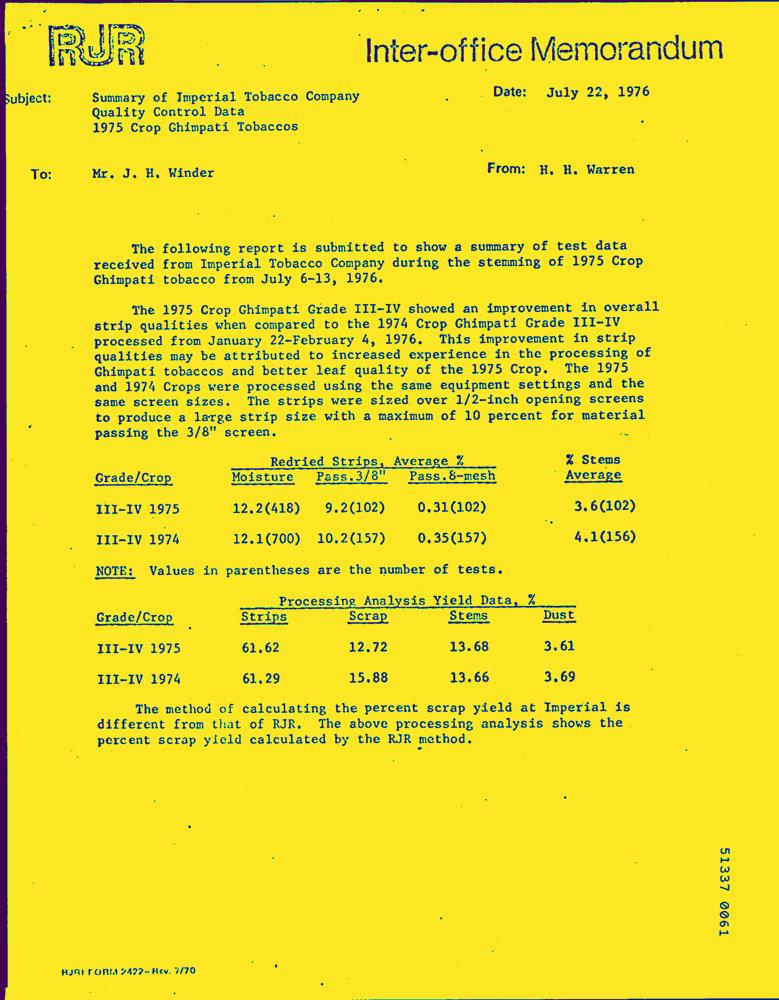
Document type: Letter-Doc